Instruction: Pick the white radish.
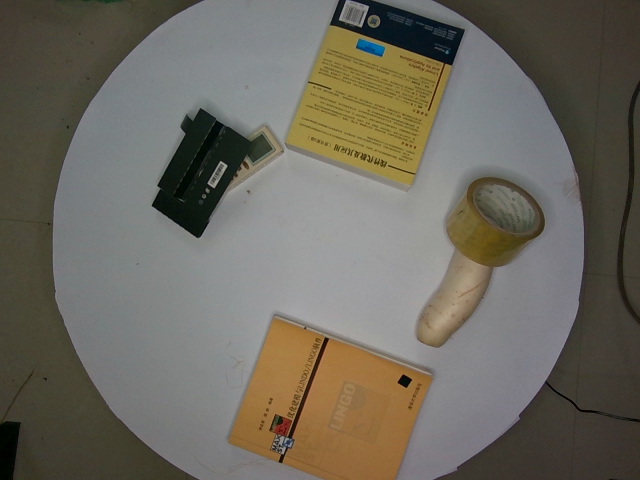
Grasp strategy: vertical